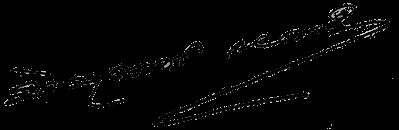
Signature of: dr su ed gajaseni